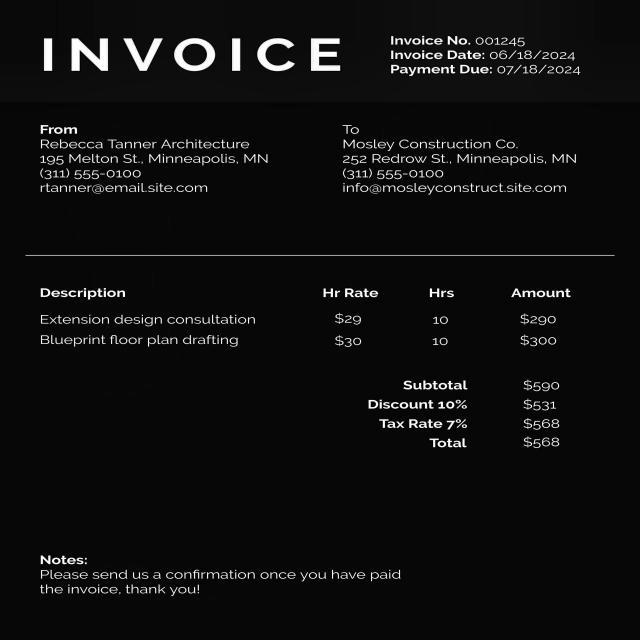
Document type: Invoice